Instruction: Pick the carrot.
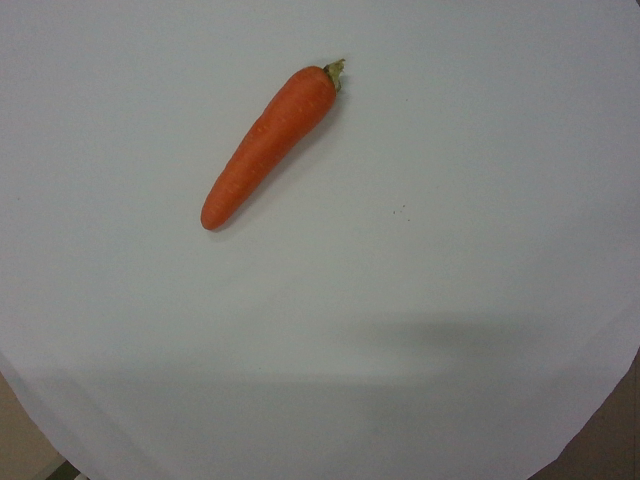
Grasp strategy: vertical